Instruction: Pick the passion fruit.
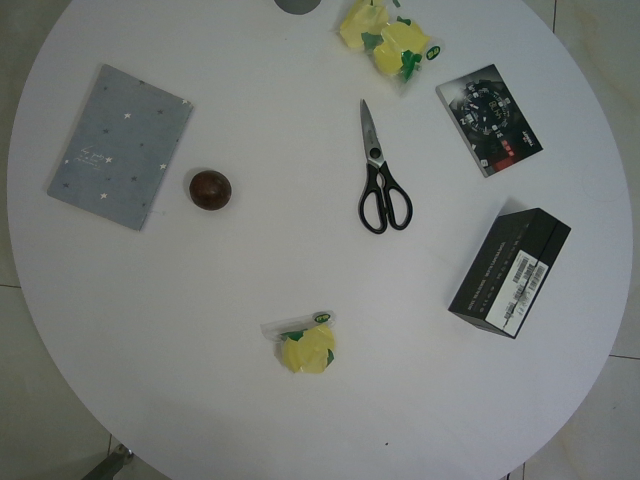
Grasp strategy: vertical